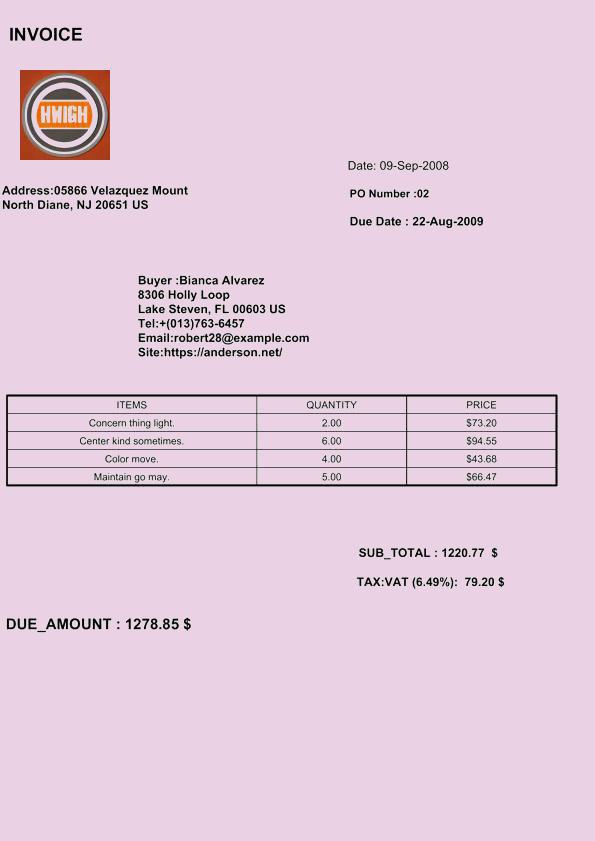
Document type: Invoice